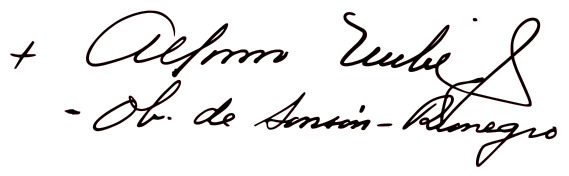
Signature of: alfonso uribe jaramillo